Question: What is the mailing or notice date provided in the document?
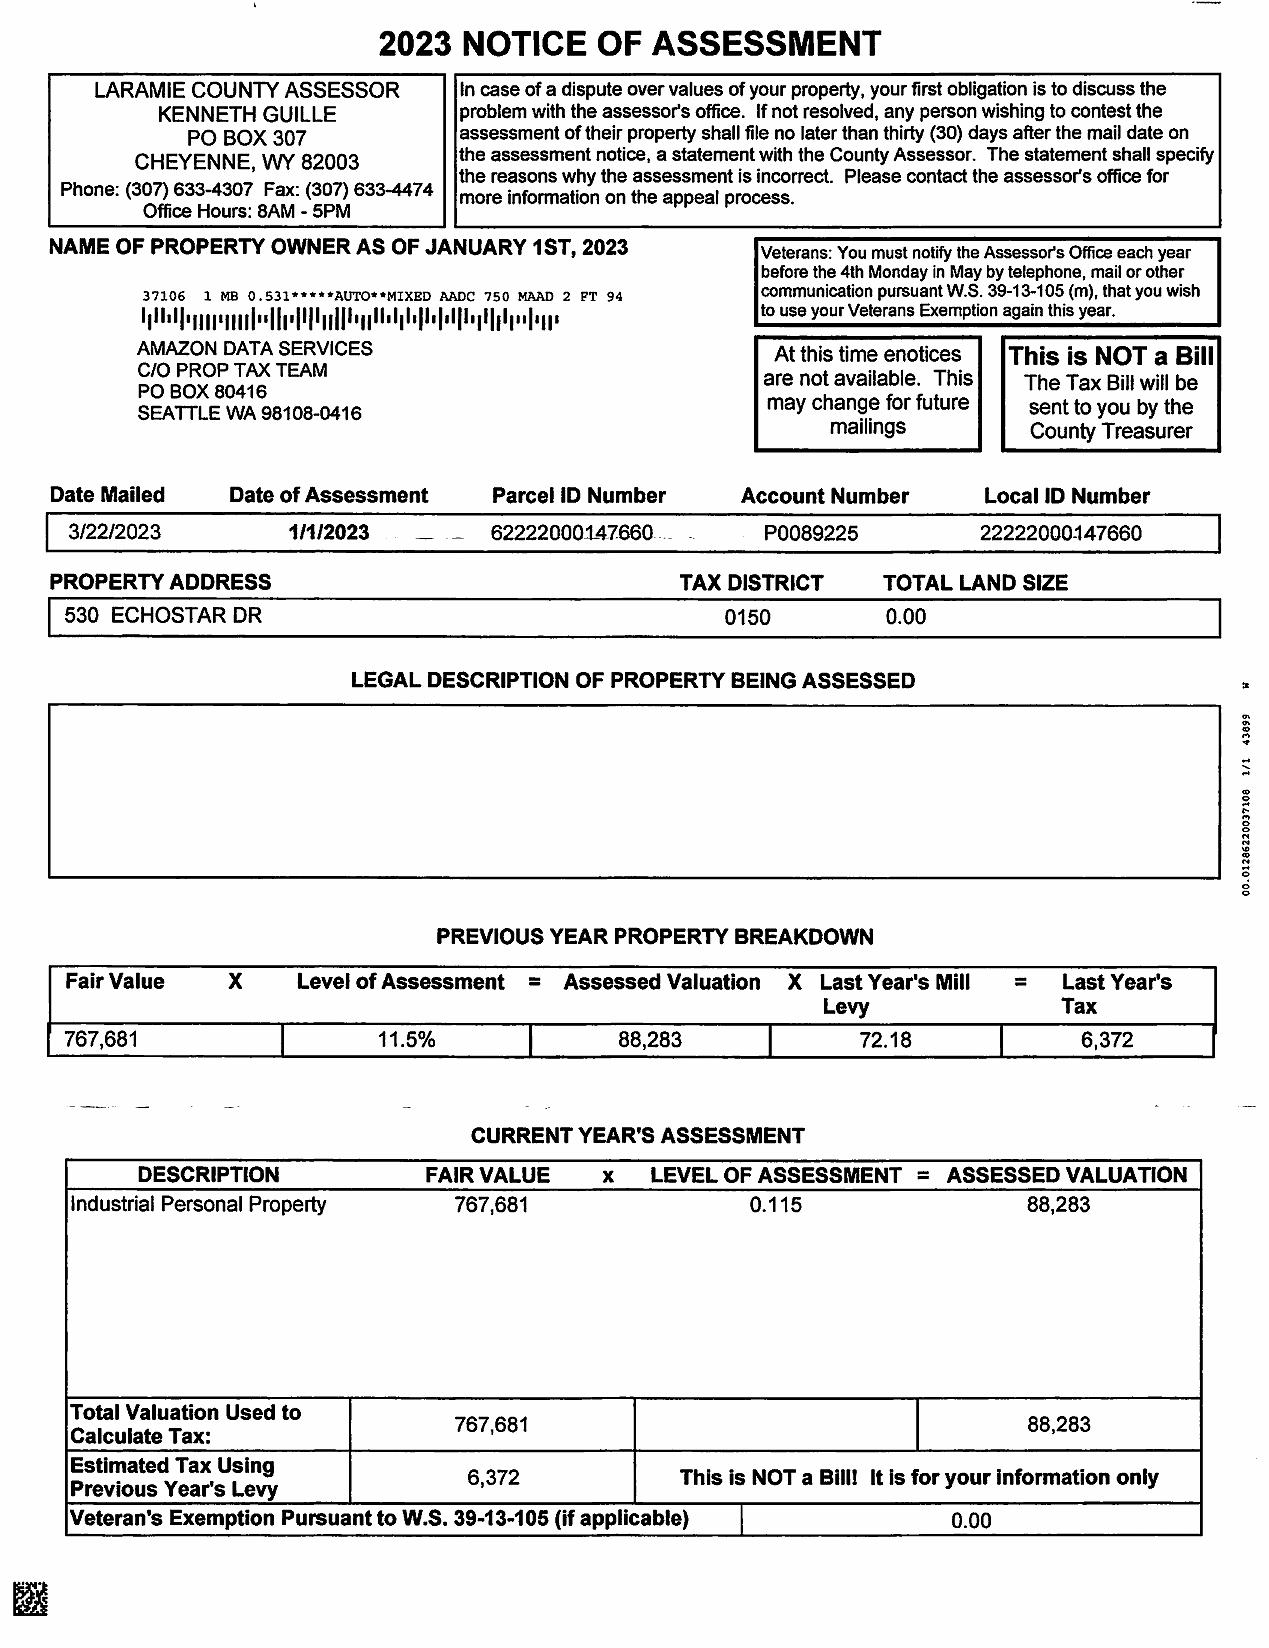
Answer: "3/22/23"